Question: How is the history relevant to the case?
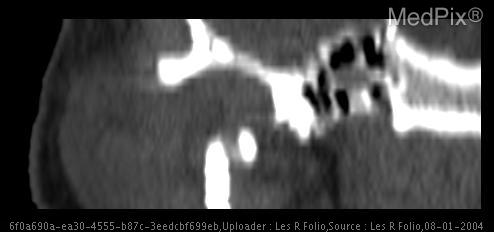
Answer: The patient's history of Fell on jaw, mouth does not open and close right is key in understanding the case.